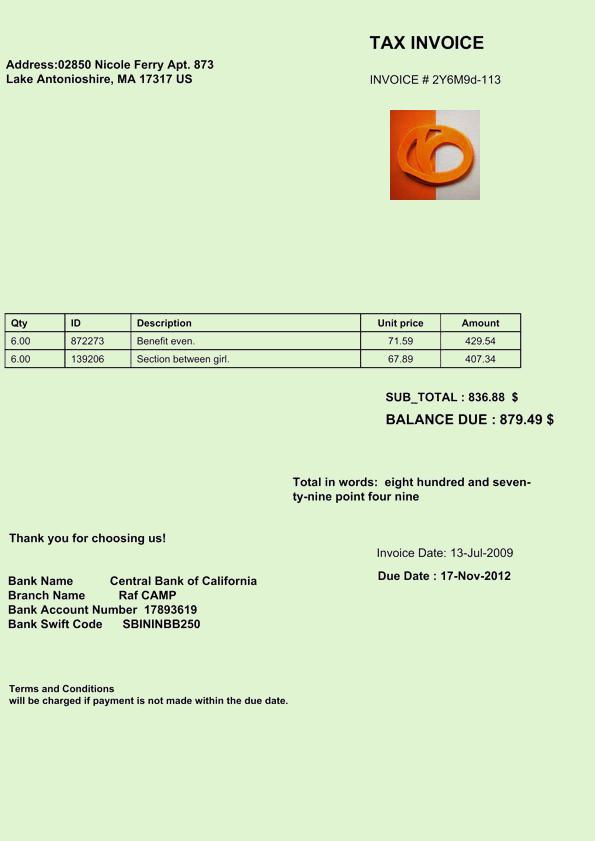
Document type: Invoice